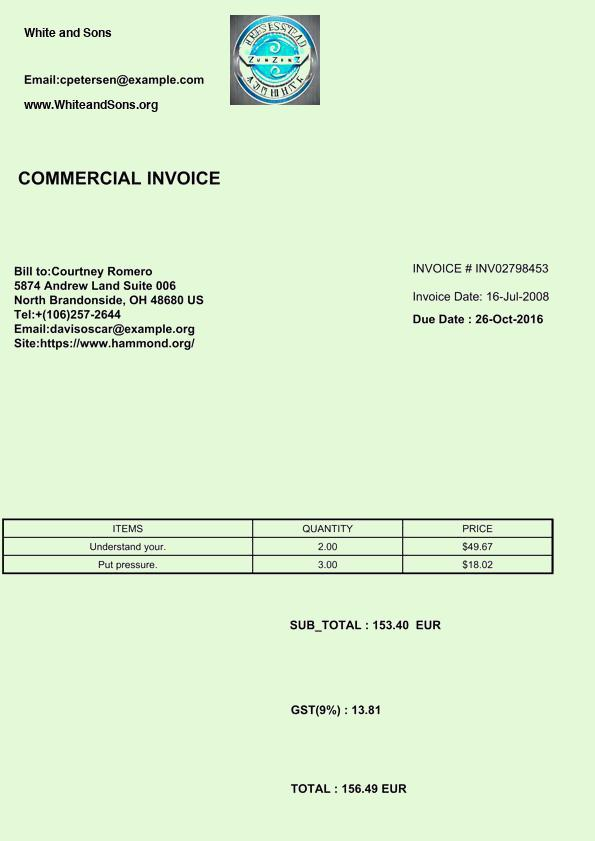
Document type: Invoice